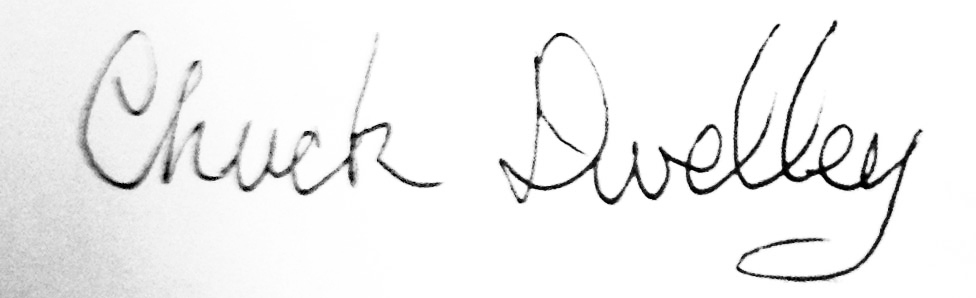
Signature of: charles dwelley